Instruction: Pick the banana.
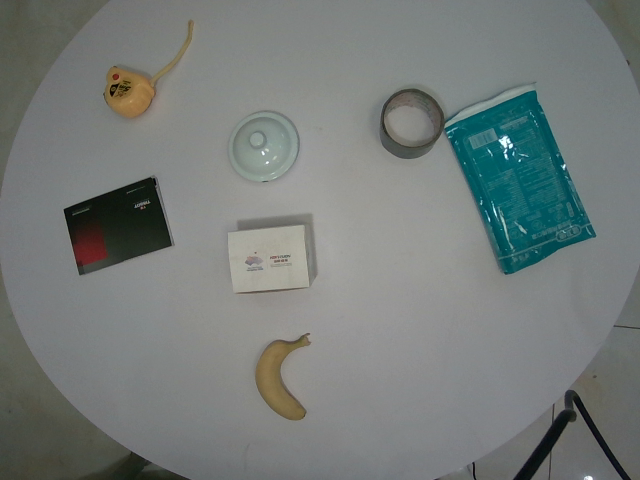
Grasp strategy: vertical